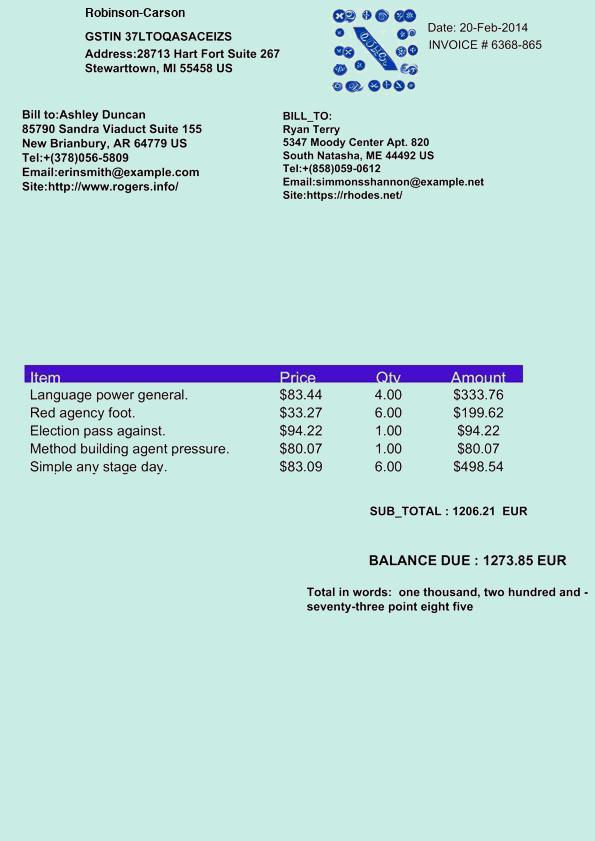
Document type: Invoice